Question: Explain the disease:
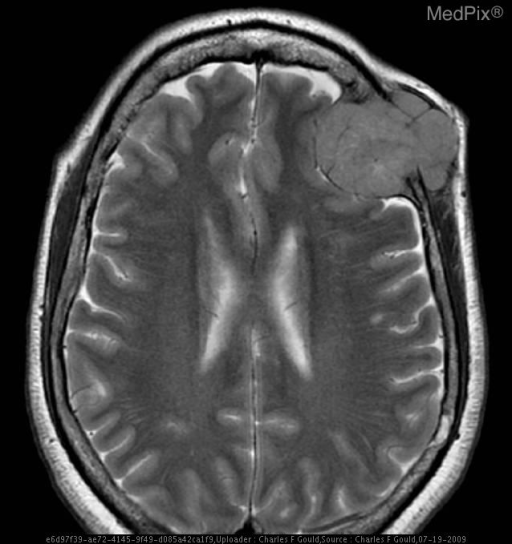
Answer: The disease is discussed as: Multiple myeloma is a plasma cell neoplasm that is characterized by involvement of the skeletal system in multiple sites.  It accounts for 1% of all malignancies and is most prevalent in the 70-80 year old range.  Symptoms include bone pain, anemia, fever, weight loss, and weakness, as well as neurologic symptoms.
Laboratory findings include elevated ESR, anemia, hypercalcemia and hyperuricemia.  Elevated globin levels are present, usually involving IgG, but any of the immunoglobulins may be produced.  The plasma cell burden will eventually displace and erode the bony trabeculae and give rise to the musculoskeletal symptoms.

Classically, multiple myeloma will appear as osteolytic lesions.  These arise predominantly in the verterbral bodies, ribs, skull, pelvis and femur. However, diffuse skeletal osteopenia may be observed without focal lytic lesions.  Pathologic fractures are common.

Both plain films and MDP scintigraphy have a significant false negative problem: Plain film false negative 9-25%; and, MDP false negative 40-60%.  http://www.med.harvard.edu/JPNM/TF94_95/Jan17/WriteUpJan17.html

However, FDG PET may be useful, with a sensitivity of 85% and specificity of 92% reported. PMID: 15788594